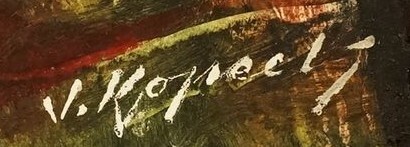
Signature of: jaroslav kopecký